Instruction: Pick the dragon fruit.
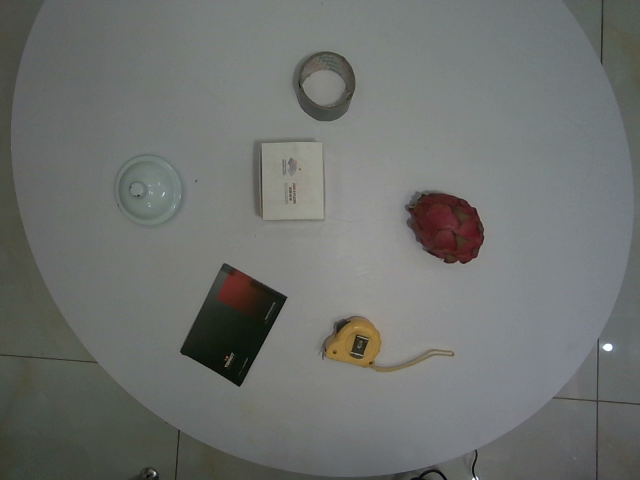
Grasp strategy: vertical